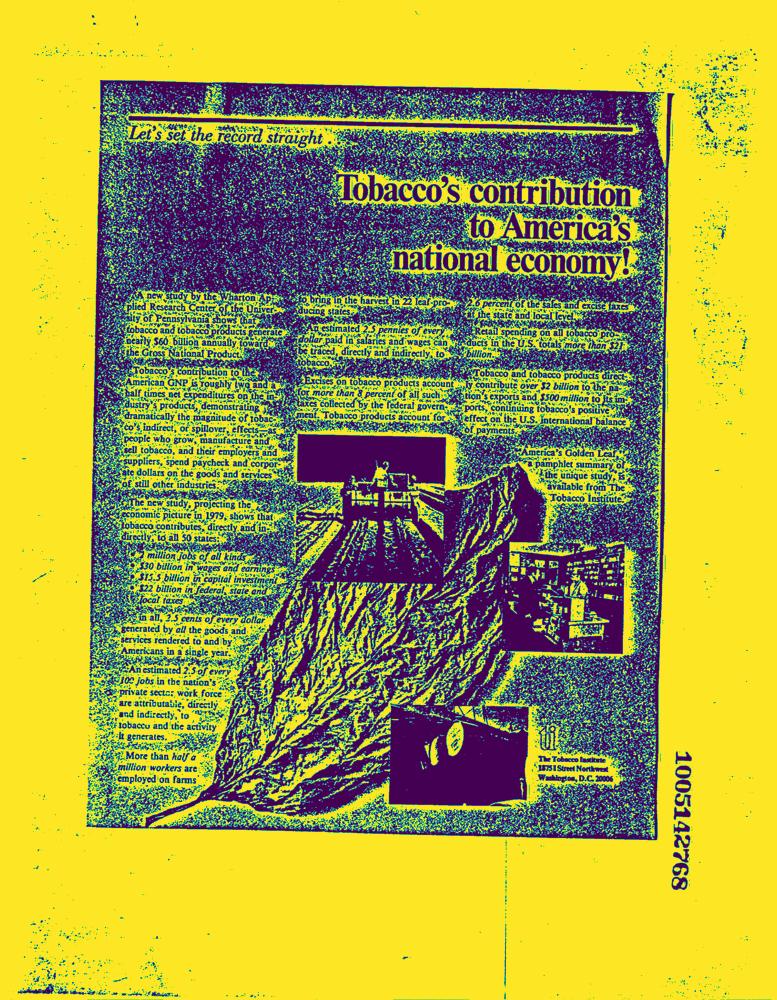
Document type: News-Article